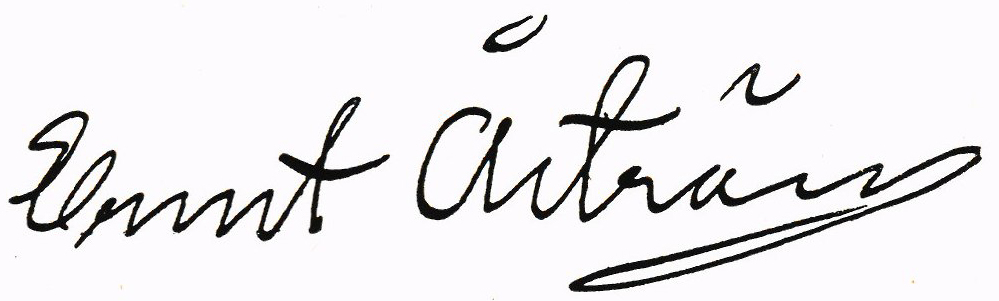
Signature of: ernst åström